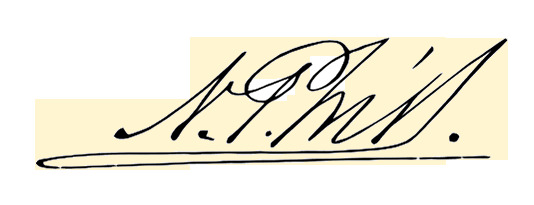
Signature of: nicholas trist